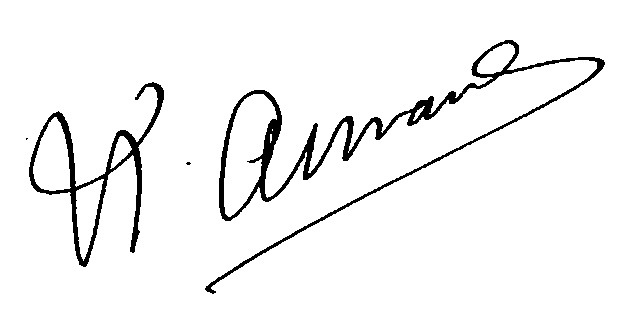
Signature of: alfred auvard